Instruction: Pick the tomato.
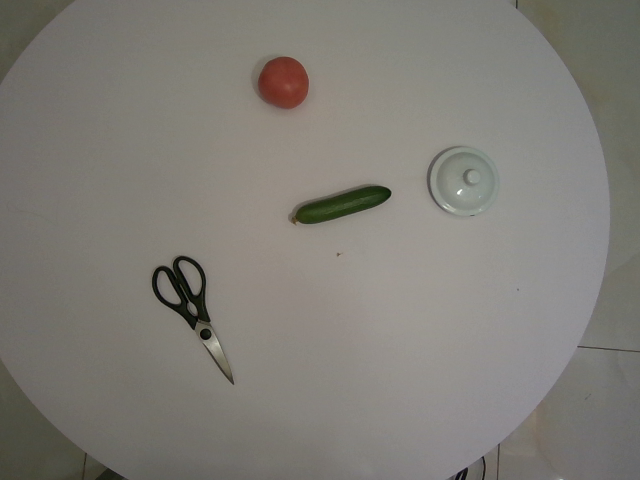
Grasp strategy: vertical